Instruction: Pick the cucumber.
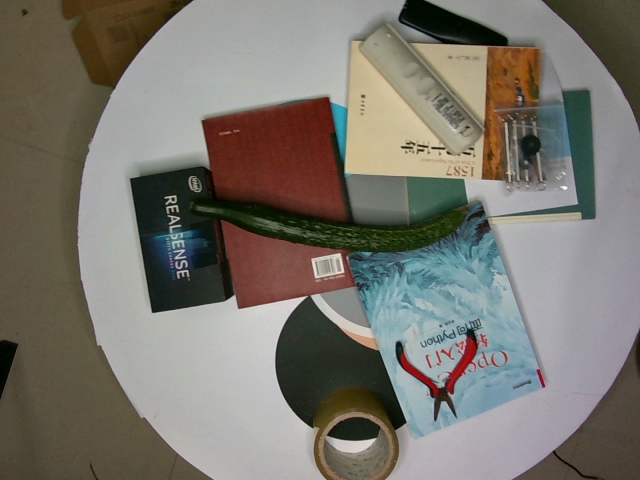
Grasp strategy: vertical